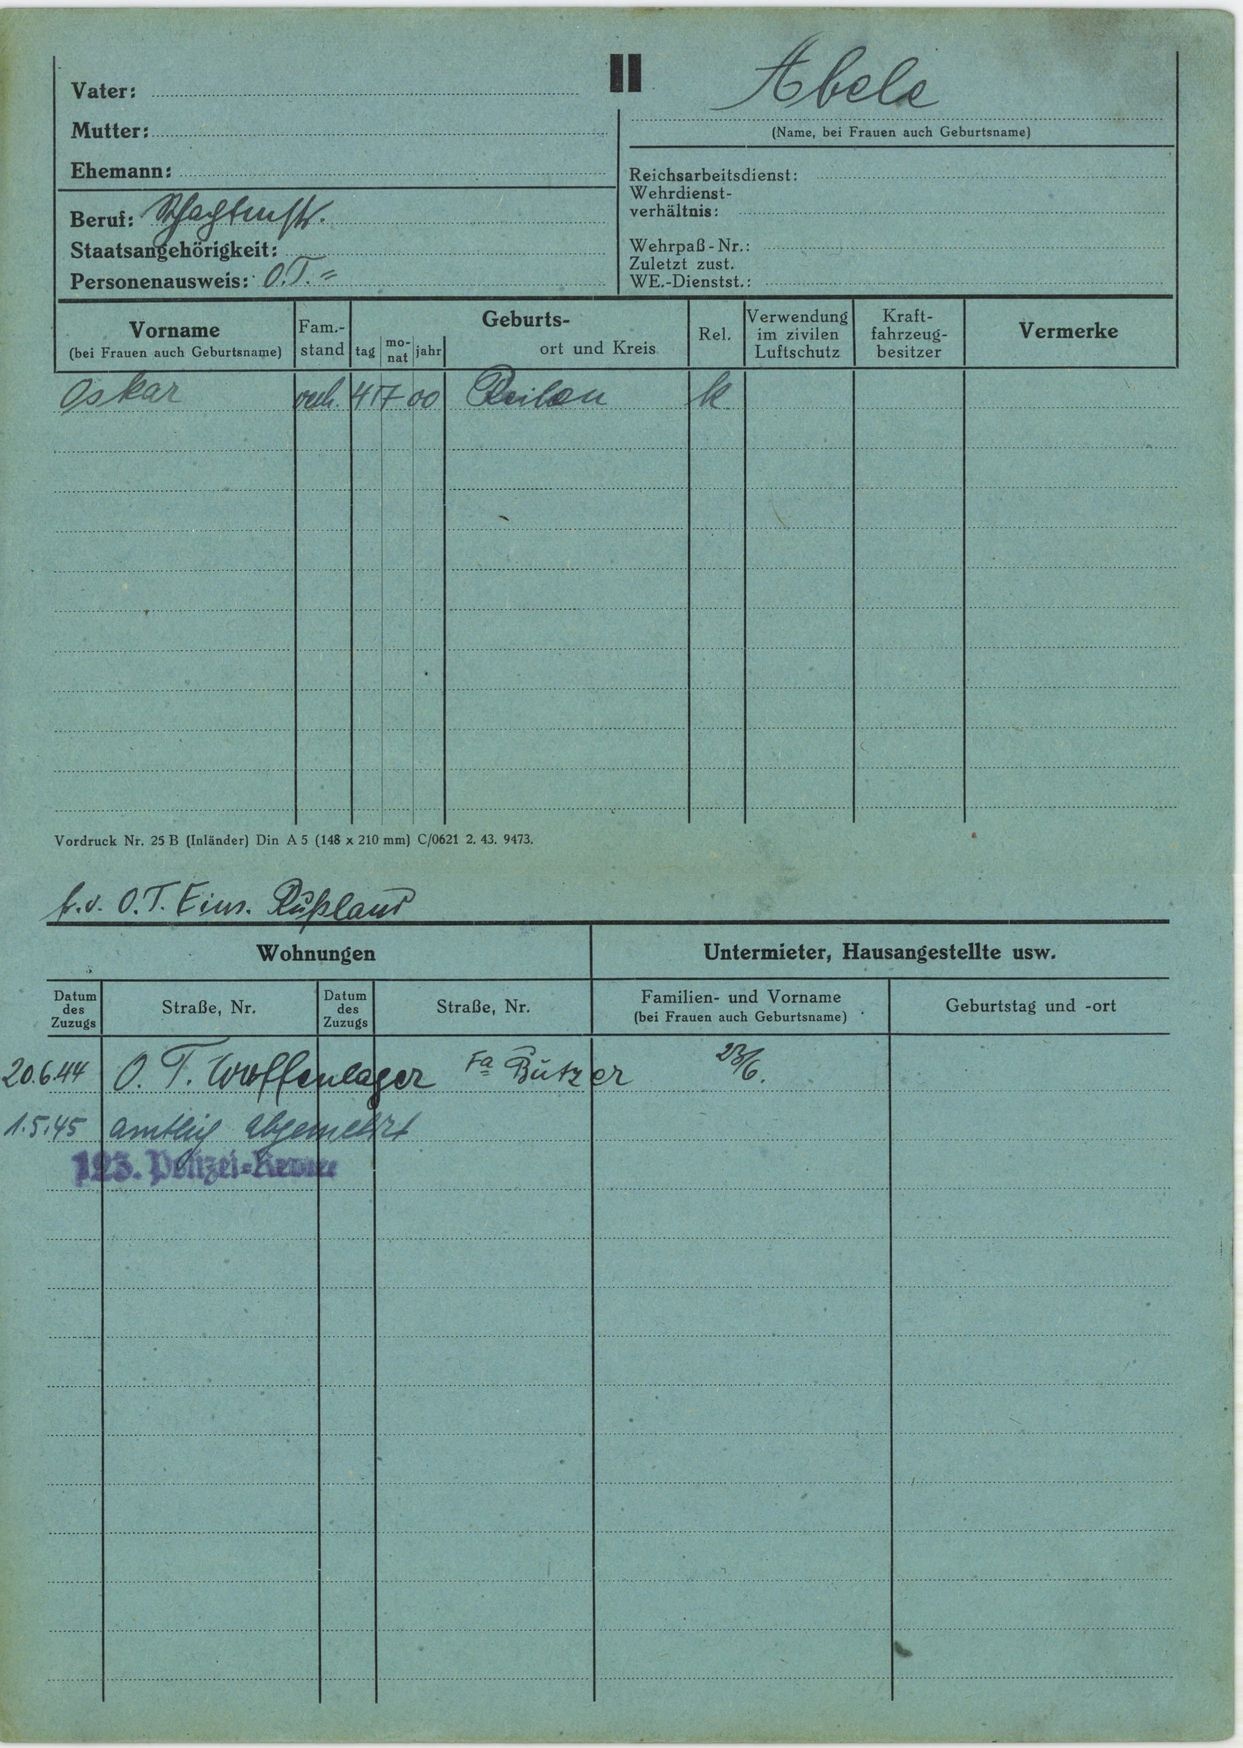
Abele